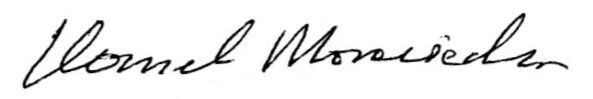
Signature of: kornel morawiecki